Question: How is the history relevant to the case?
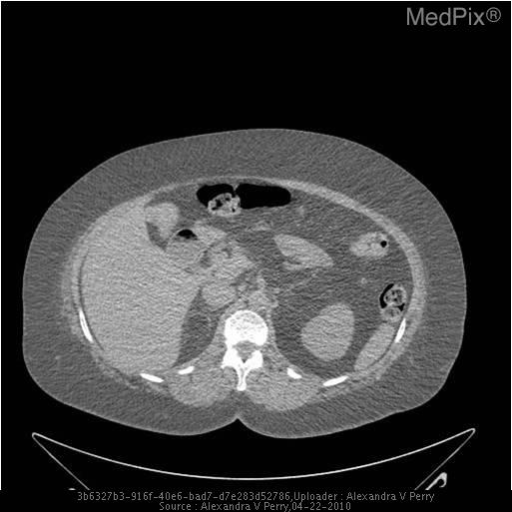
Answer: The patient's history of 48y/o female with history of bilateral breast cancer s/p bilateral mastectomy who is currently hospitalized after obtaining bronchoscopy to evaluate multiple pulmonary nodules. is key in understanding the case.